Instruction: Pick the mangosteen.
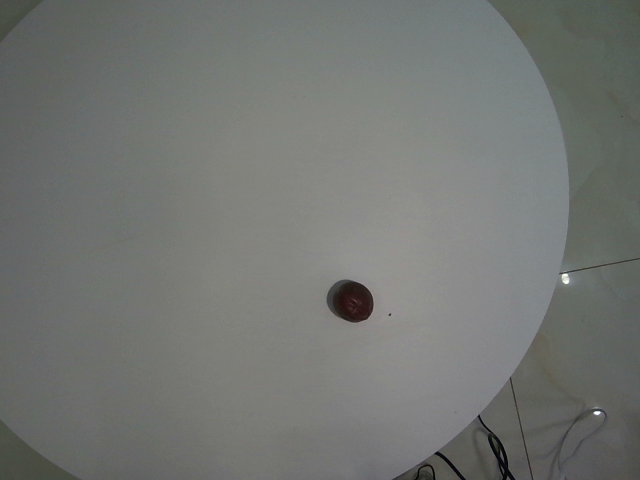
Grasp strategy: vertical